Question: In what way does the history help explain the case?
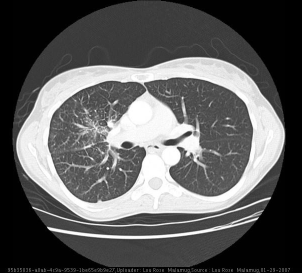
Answer: The patient's history of The patient is a 43-year-old female who presented with a 6-month history of progressively worsening shortness of breath with exertion during her 5-mile runs.  The patient also complained of wheezing but denied having a cough, fevers, chills, or weight loss.  This patient does not have a previous history of any chronic illnesses and does not have any history of tobacco use. is key in understanding the case.